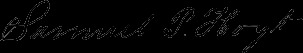
Signature of: samuel p hoyt